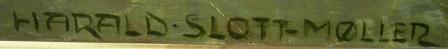
Signature of: harald slott møller